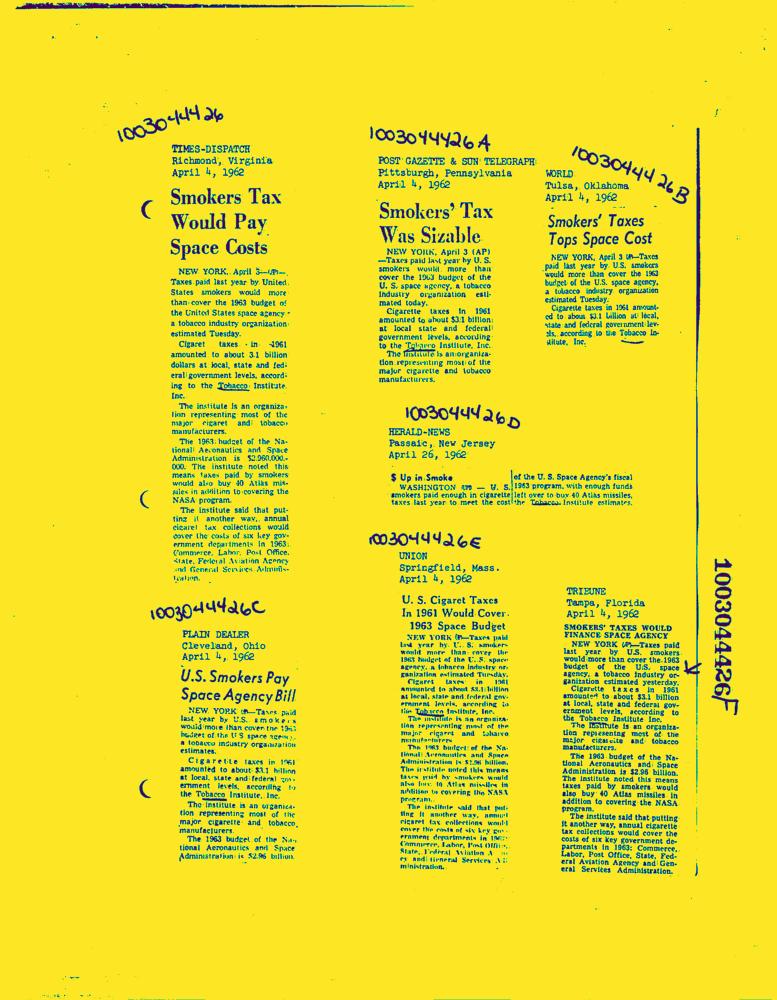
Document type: News-Article